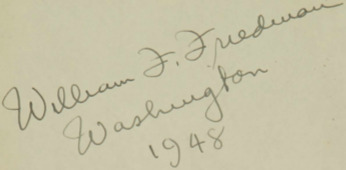
Signature of: william frederick friedman